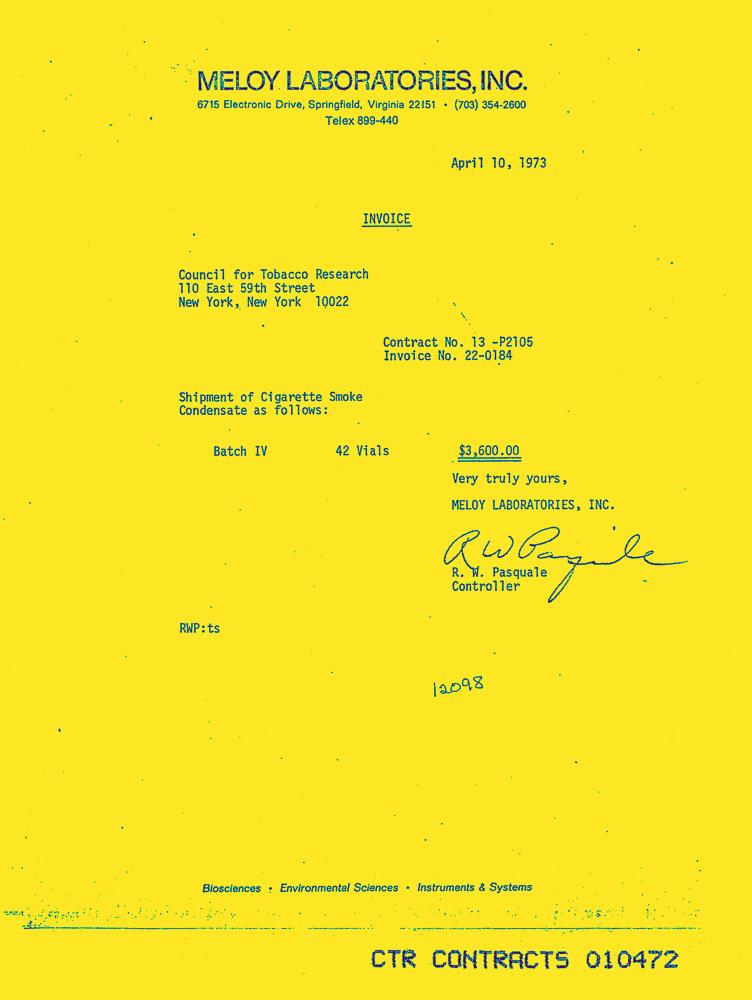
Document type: Invoice-Doc